Question: What is the suspected problem?
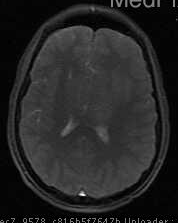
Answer: The findings suggest Large homogeneously enhancing lesion based in the dura of the falx, and pressing on the anterior cerebral hemisphere.  There is rightward mass effect on the falx as well as inferior displacement of the body of the corpus callosum with partial effacement of the third ventricle.  The mass looks extraaxial, but has intraaxial vasogengenic edema in frontal lobes surrounding the mass.. Large homogeneously enhancing lesion based in the dura of the falx, and pressing on the anterior cerebral hemisphere.  There is rightward mass effect on the falx as well as inferior displacement of the body of the corpus callosum with partial effacement of the third ventricle.  The mass looks extraaxial, but has intraaxial vasogengenic edema in frontal lobes surrounding the mass.. The patient might have a history of 21 y.o. man with a new onset seizure and severe headaches..